Question: Talk about the condition:
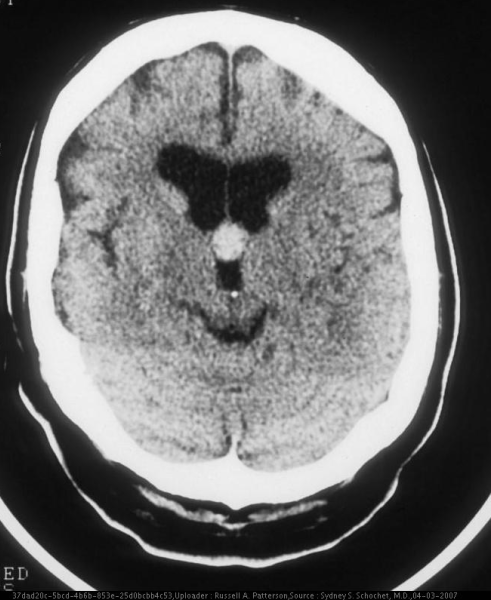
Answer: The disease is discussed as: Colloid cysts are uncommon benign cysts of the anterior superior third ventricle, which are thought to arise from embryologic tissues of the paraphysis, ependyma, or choroid plexus. These lesions typically present in young adults in the 2nd to 5th decade with complaints referable to acute or chronic hydrocephalus. Other symptoms include ataxia, memory disturbances, and gait disorders. The cyst contents include secretory and breakdown products of the epithelial lining tissue, including hemorrhage, lipid (cholesterol), hemosiderin, and CSF.

On T1-weighted MR images, these cysts vary widely from hypo- to hyperintense in comparison to normal brain. Although they may be bright on T2-weighted images, moderate to marked hypointensity is common and has been attributed to a very short T1 relaxation time or to magnetic susceptibility effect from paramagnetic substances in the cyst. On noncontrast MR, these lesions occasionally are indistinguishable by intensity from neoplasia; however, the absence of enhancement, classic location, and relative hypointensity on T2-weighted studies should suggest this diagnosis. Treatment is variable, including ventricular shunting alone, stereotactic cyst drainage, or surgical resection.

On noncontrast CT, colloid cysts are solitary, round to oval, usually hyperdense masses at the foramen of Monro with associated enlargement of one or both lateral ventricles (Film .3). Minimal or absent contrast enhancement is typical. Moderate enhancement with contrast suggests a different etiology, such as glioma, craniopharyngioma, choroid plexus papilloma, or remotely meningioma. Other cystic masses such as arachnoid or ependymal cysts will mimic CSF in density and intensity.

Video - http://www.youtube.com/watch?v=9NbKjXChneo&